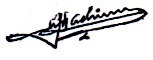
Signature of: josé luis machinea